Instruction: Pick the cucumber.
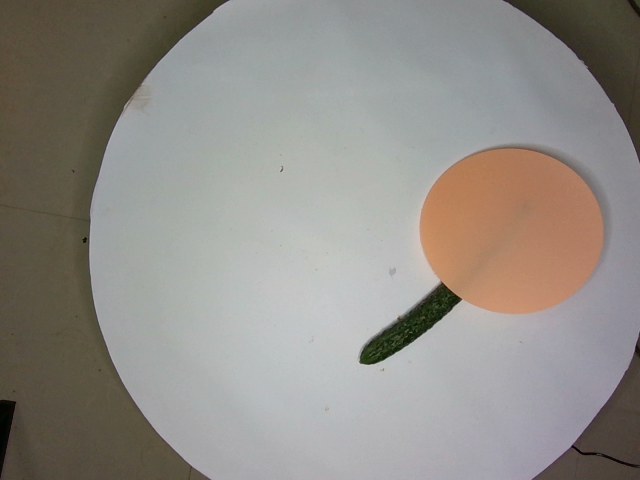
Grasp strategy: vertical